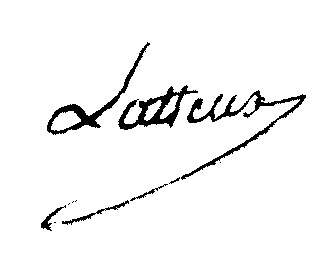
Signature of: nicolas latteux